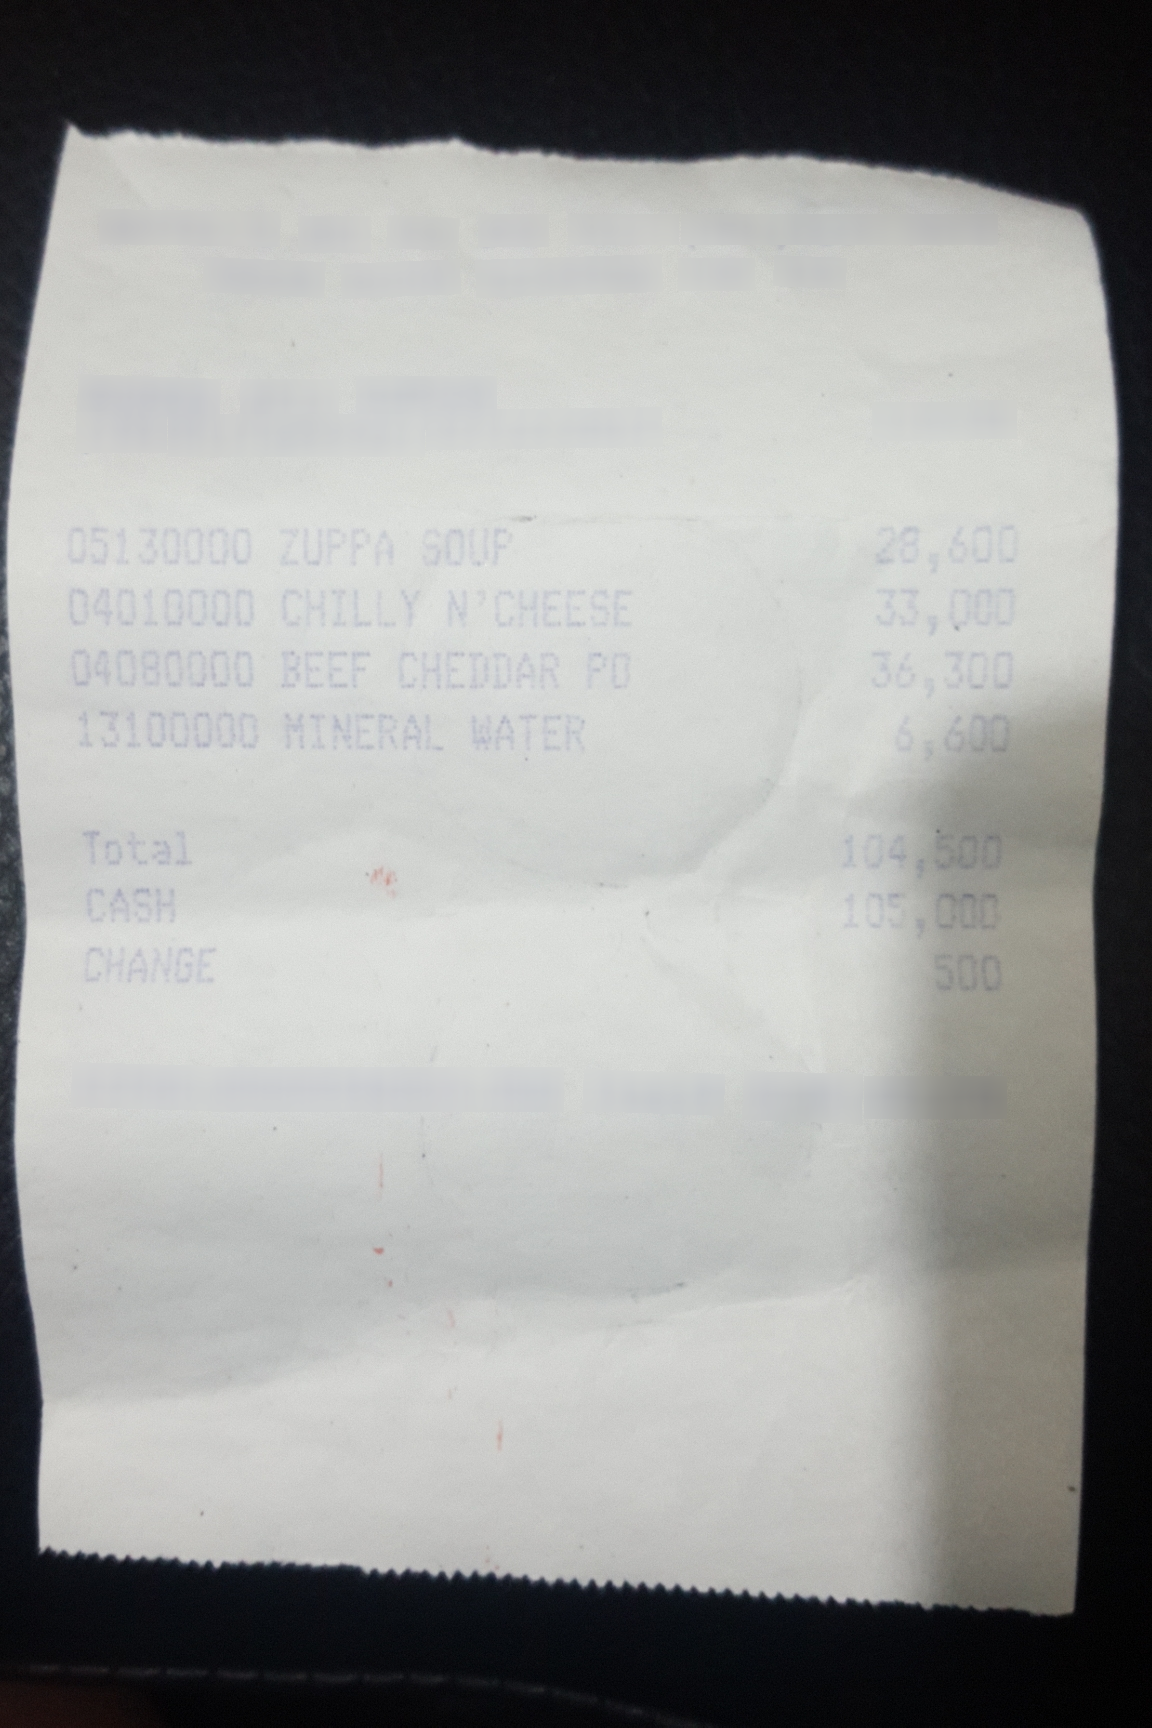
Number of items: 4
Total: 104.500
OCR text regions:
text: 05130000
text: ZUPPA
text: SOUP
text: 28,600
text: 04010000
text: CHILLY
text: N'CHEESE
text: 33,000
text: 04080000
text: BEEF
text: CHEDDAR
text: PO
text: 36,300
text: 13100000
text: MINERAL
text: WATER
text: 6.600
text: Total
text: 104.500
text: CASH
text: 105,000
text: CHANGE
text: 500